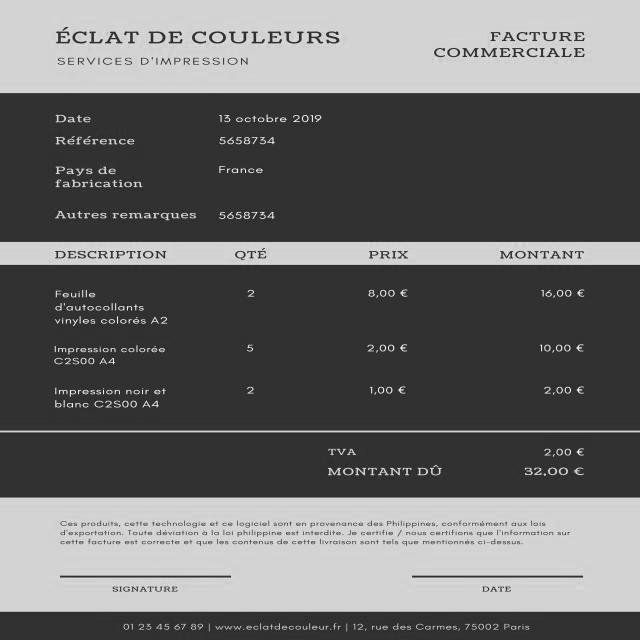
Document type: Invoice